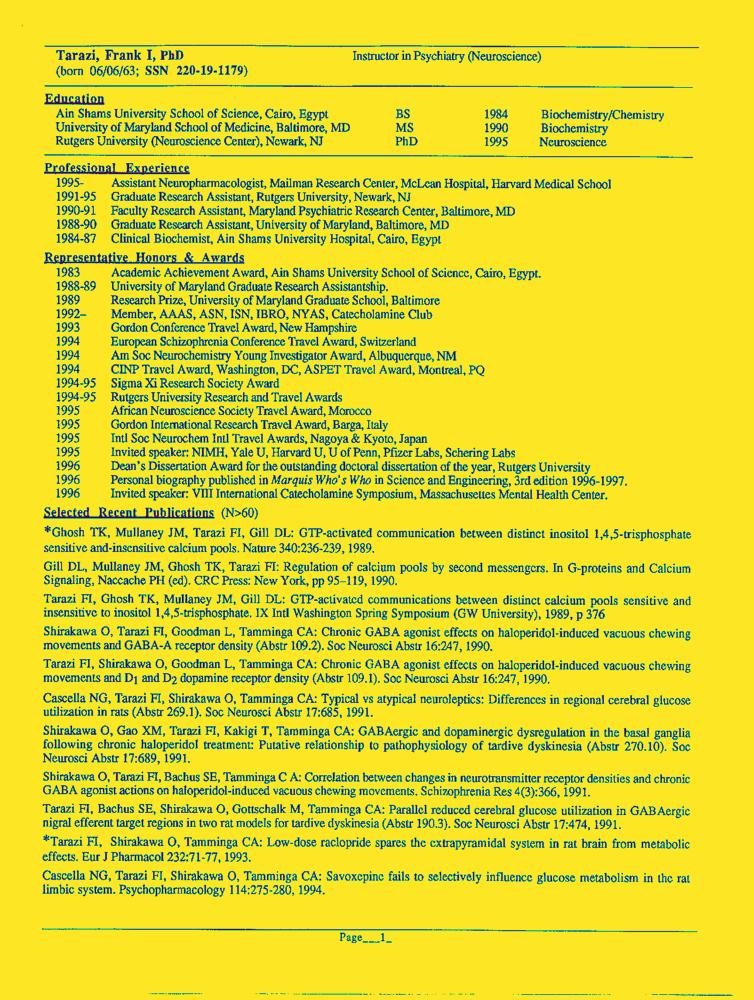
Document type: Resume-Doc